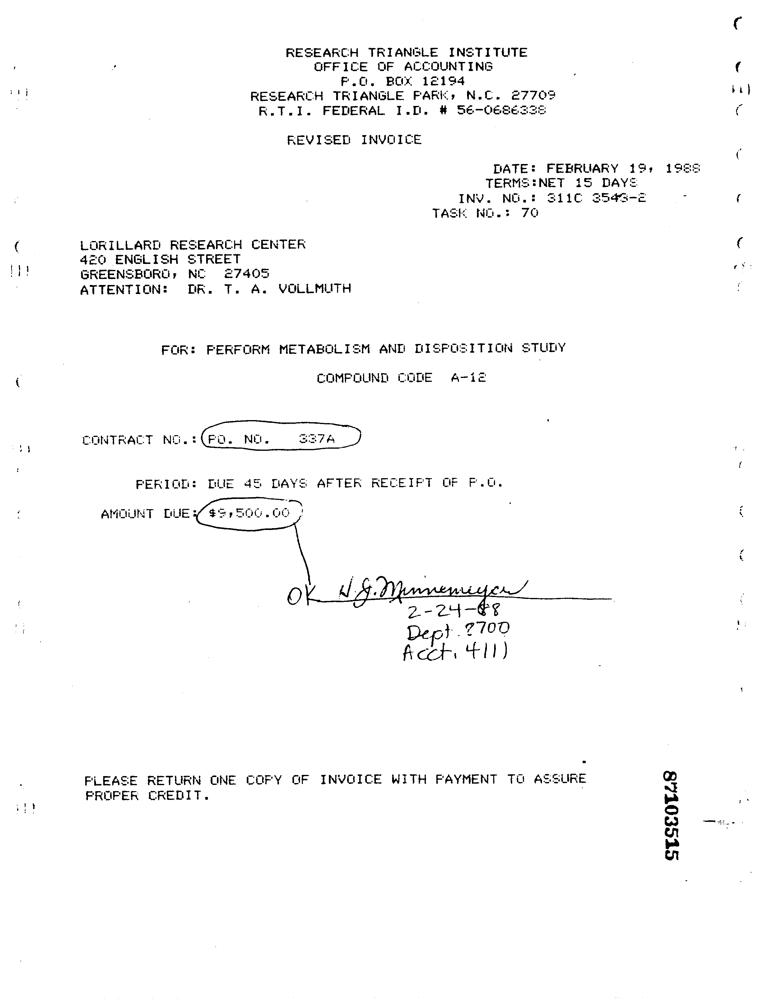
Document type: Invoice